Question: What do the imaging results show?
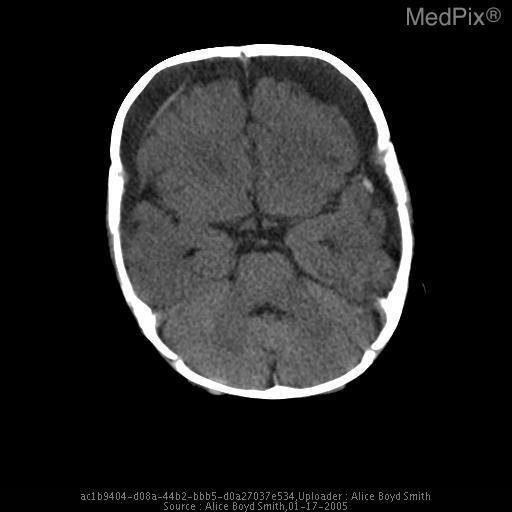
Answer: The imaging shows Non-contrast CT demonstrated bilateral subdural fluid collections Axial non-contrast CT of the head demonstrates bilateral low density chronic subdural fluid collections, along with a focal high density adjacent to the left temporal lobe suggestive of more recent subdural hemorrhage..